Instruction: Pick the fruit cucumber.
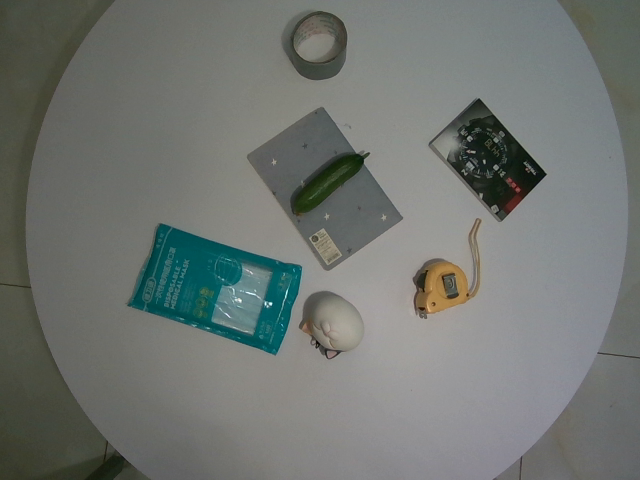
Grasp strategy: vertical